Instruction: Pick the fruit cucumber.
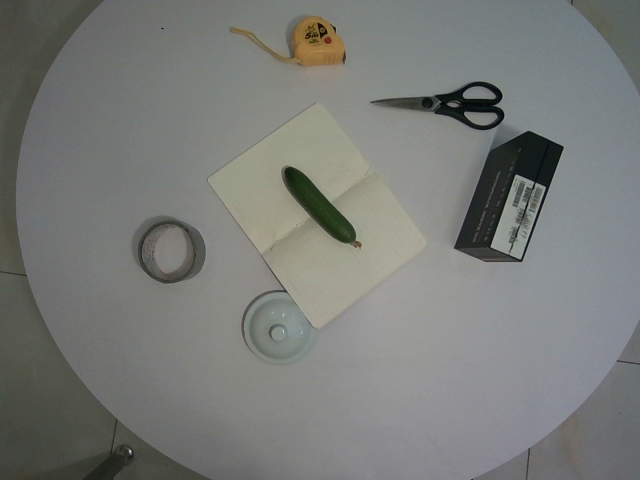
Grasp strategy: vertical